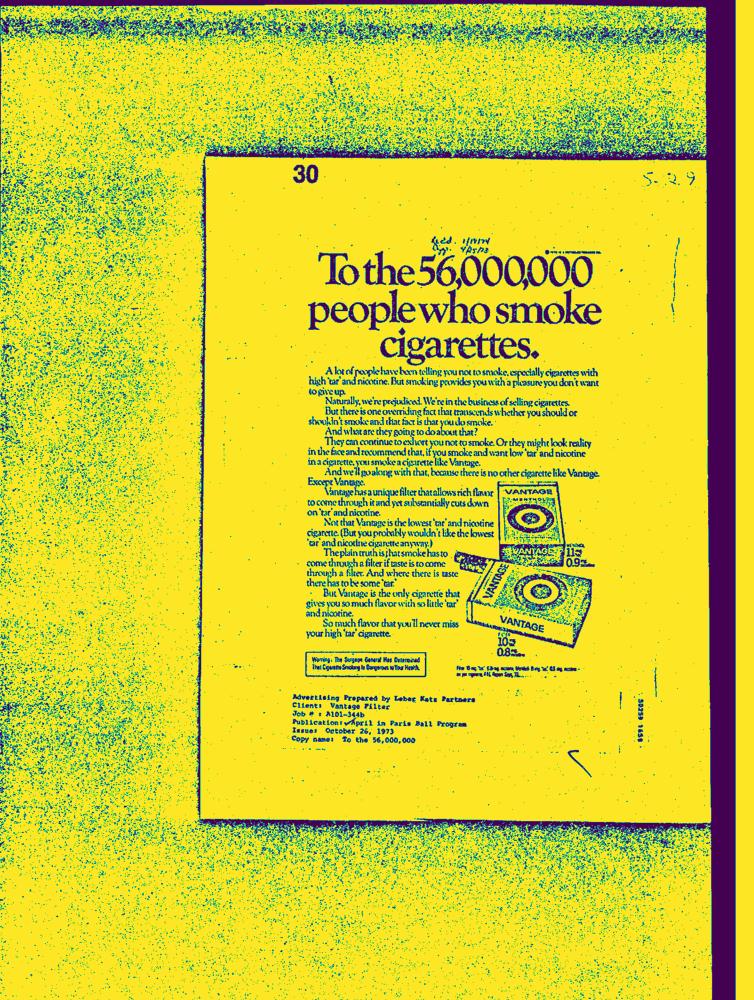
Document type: AD